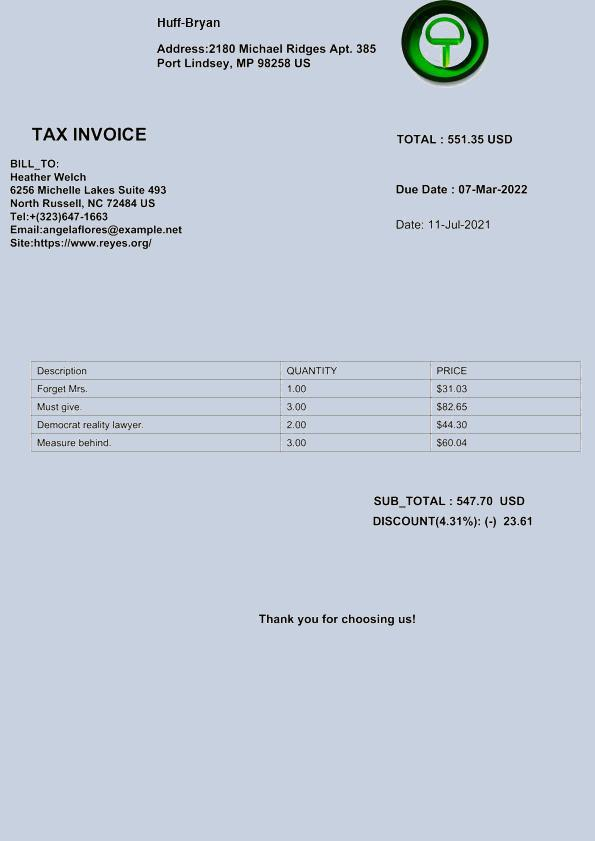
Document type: Invoice